Retrieve the amount in words, amount in figures, name of the payee, date on the cheque, and the bank name from the image.
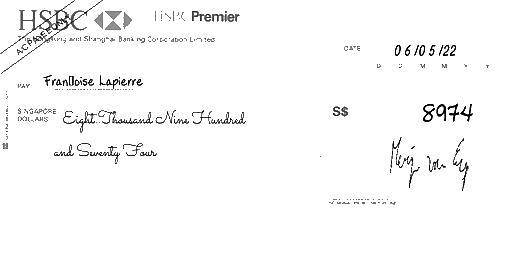
amt_in_words: Eight Thousand Nine Hundred and Seventy Four
amt_in_figures: 8974
payee_name: Françoise Lapierre
bank_name: HSBC
cheque_date: 06/05/22